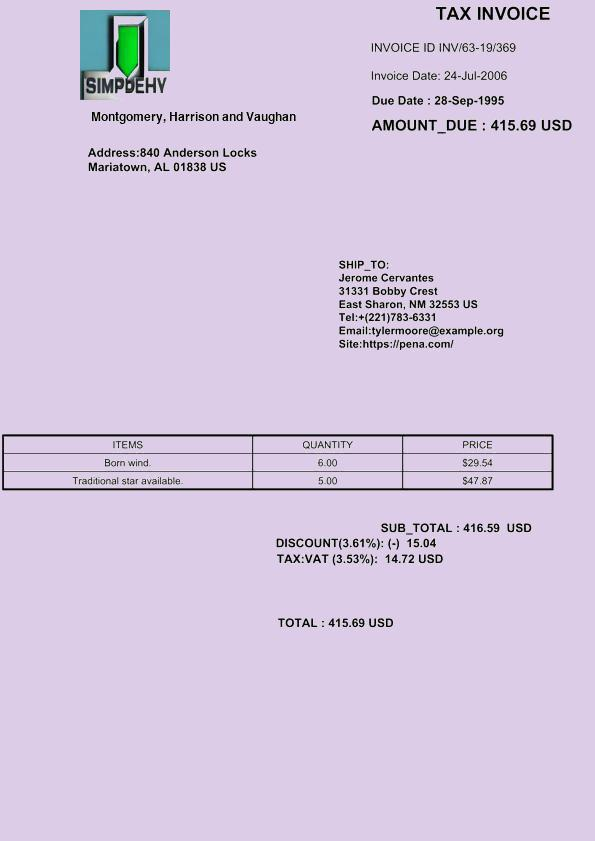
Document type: Invoice